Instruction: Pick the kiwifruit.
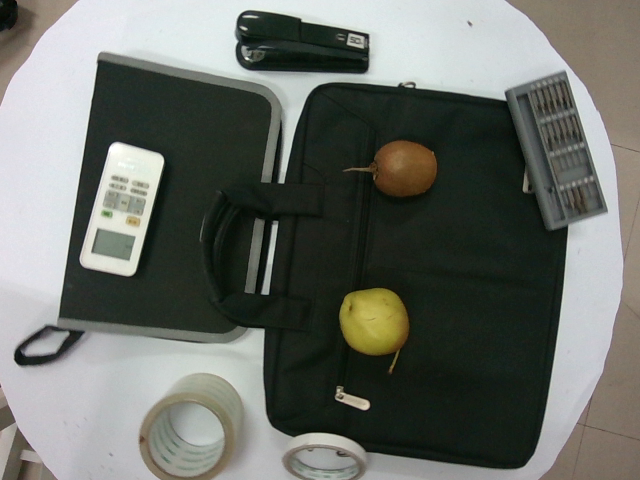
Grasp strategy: vertical